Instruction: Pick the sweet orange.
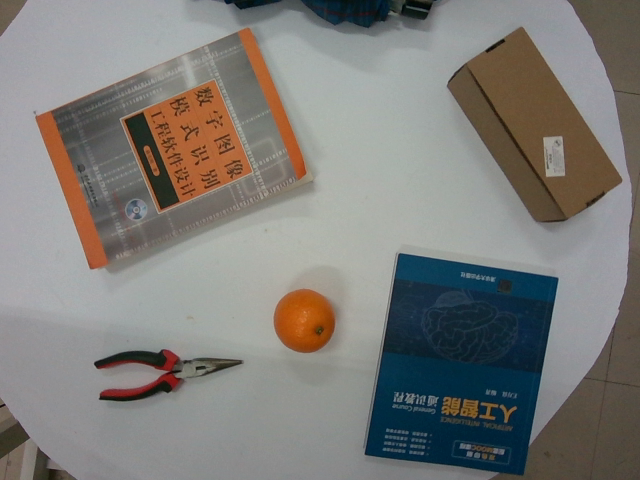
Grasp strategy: vertical